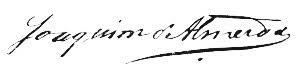
Signature of: joaquim de almeida